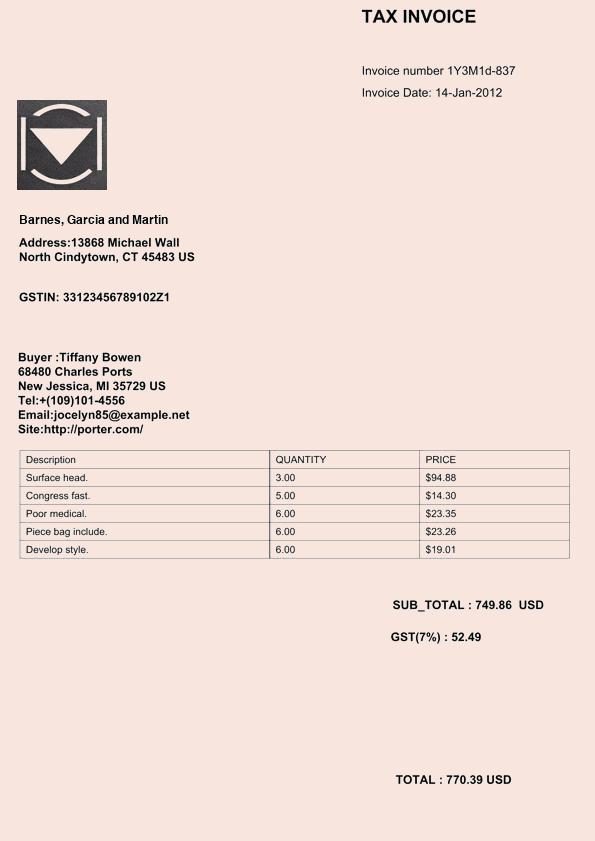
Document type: Invoice